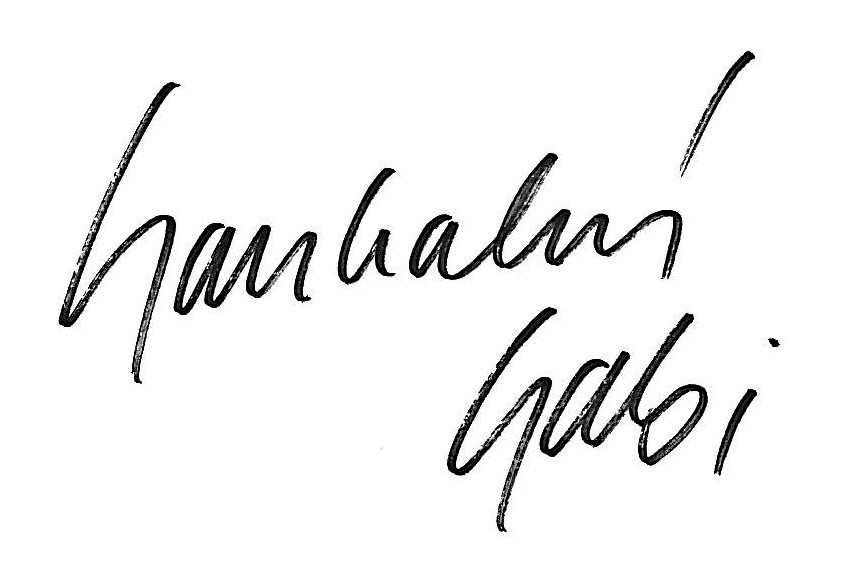
Signature of: gabriela soukalová